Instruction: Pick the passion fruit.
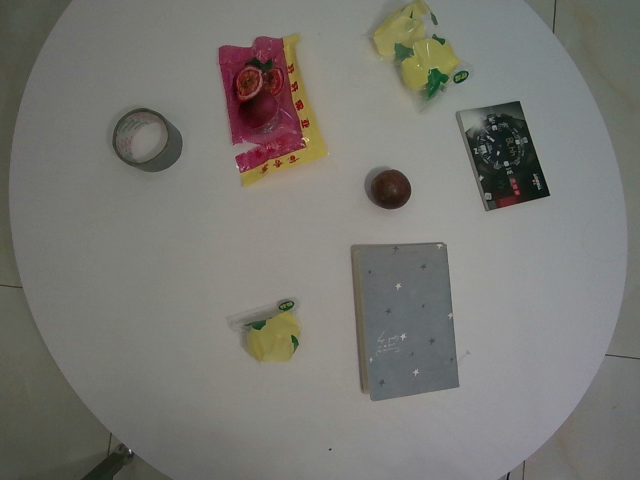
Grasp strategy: vertical